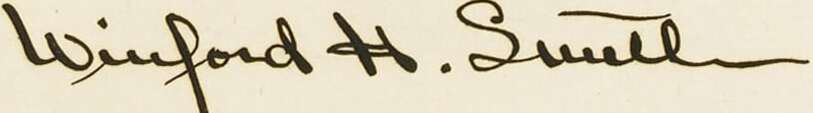
Signature of: winford henry smith